Question: What is the filing due date as per the document?
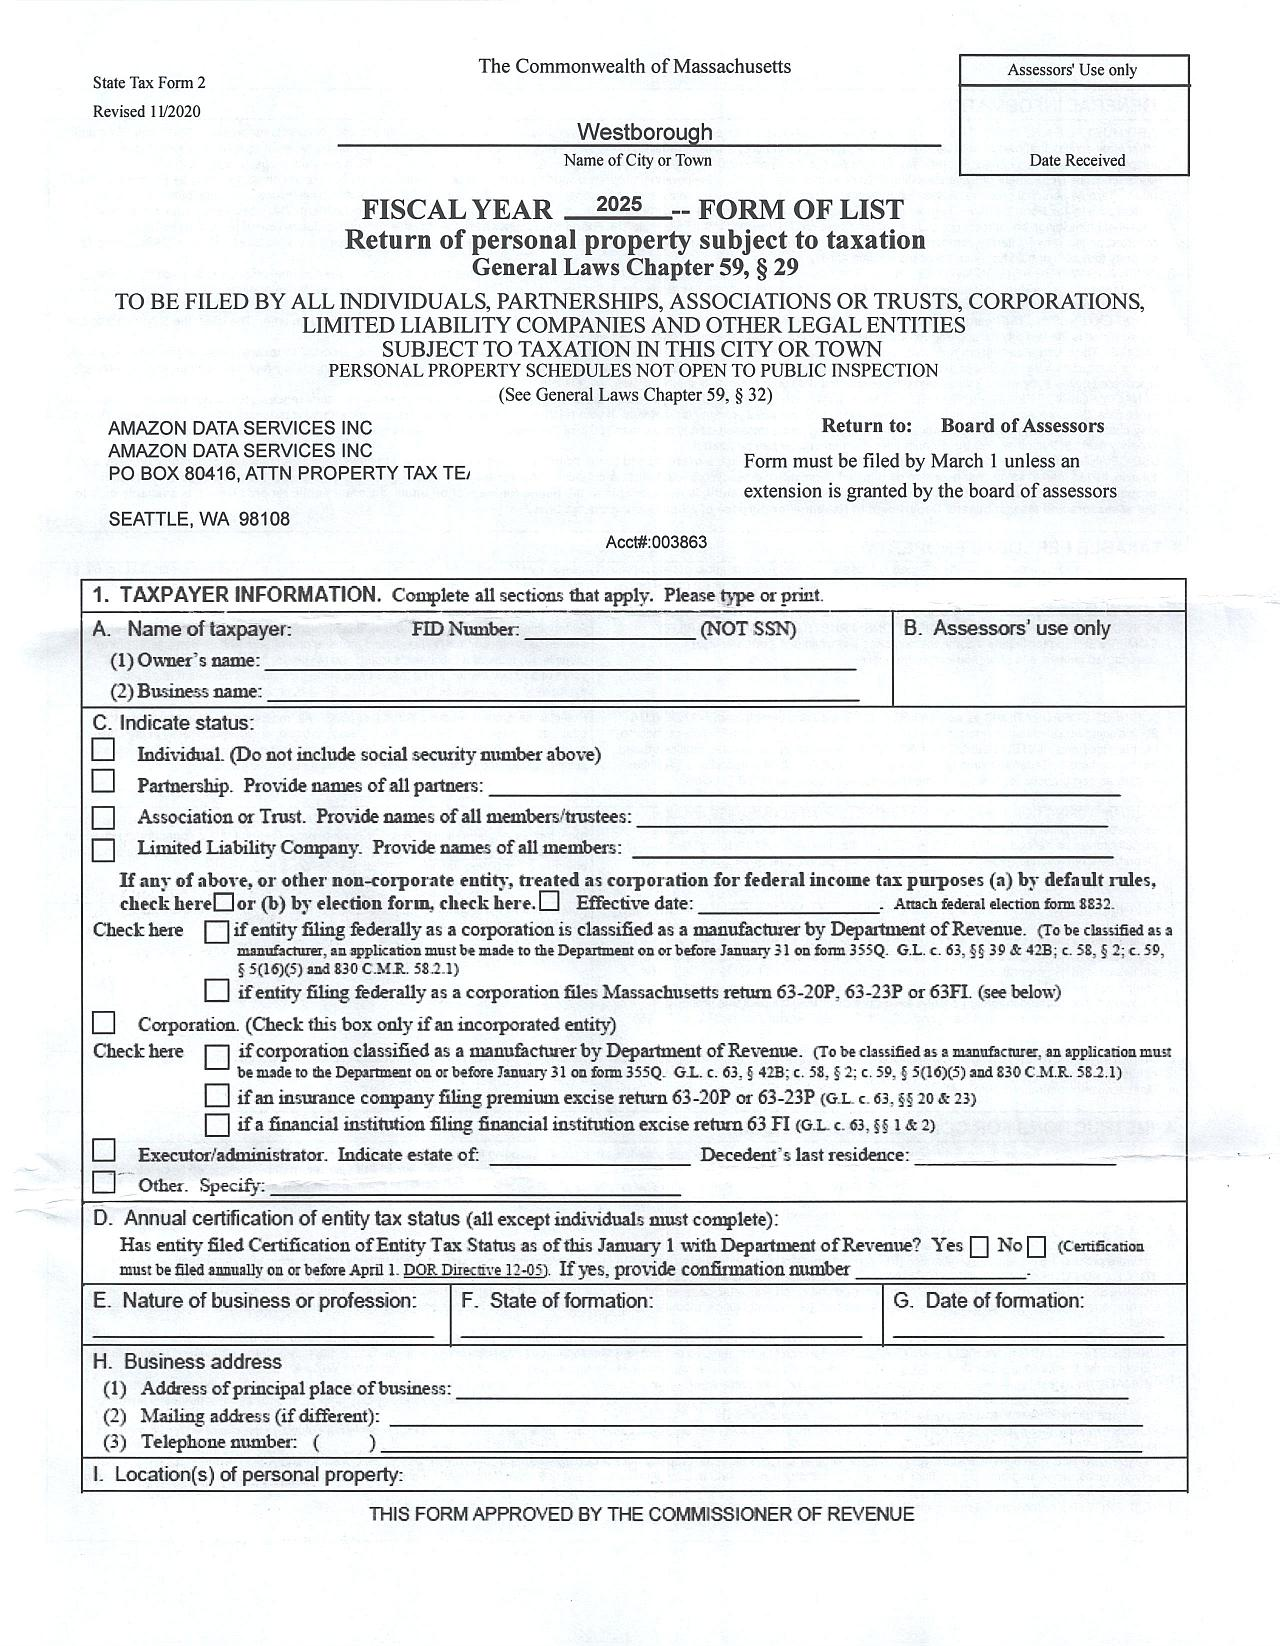
Answer: "1-Mar"